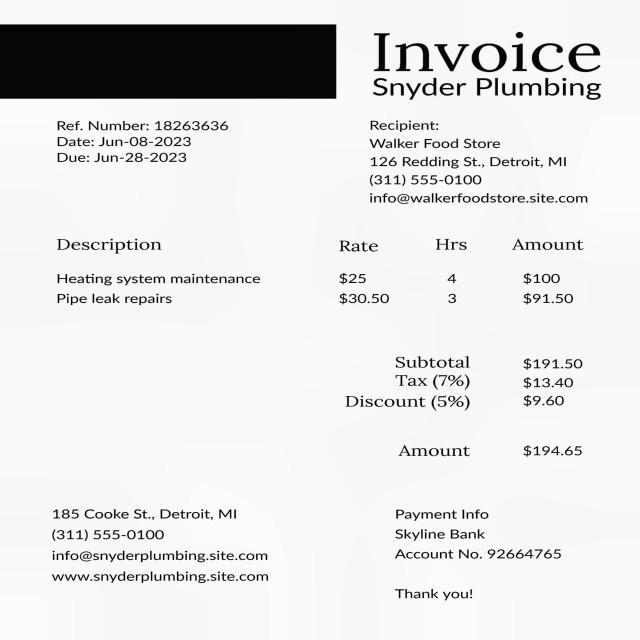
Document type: Invoice